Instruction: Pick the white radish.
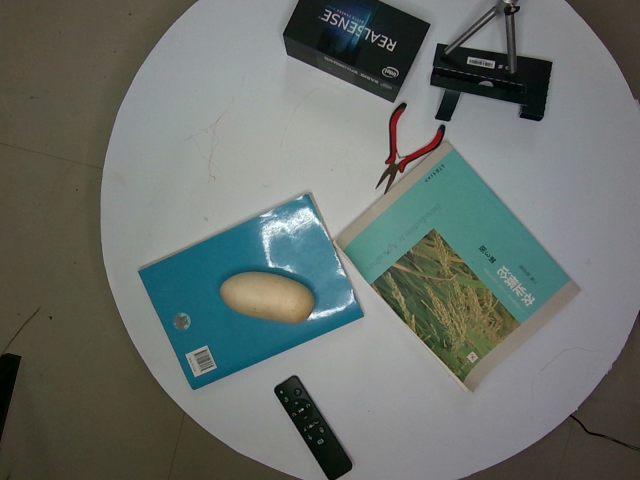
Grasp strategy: vertical